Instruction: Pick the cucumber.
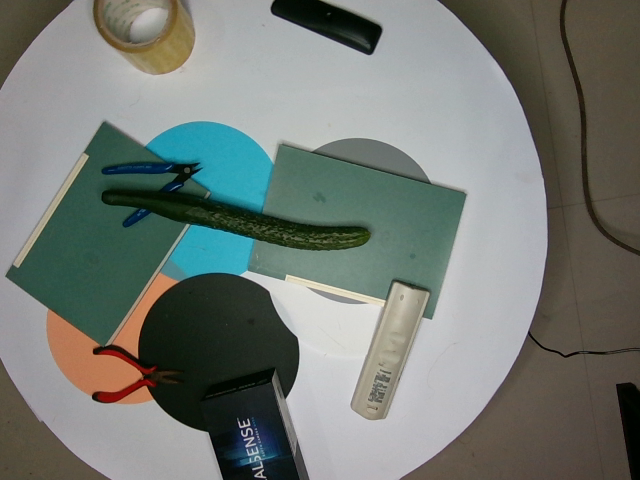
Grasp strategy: vertical